Question: Which state is mentioned in the document?
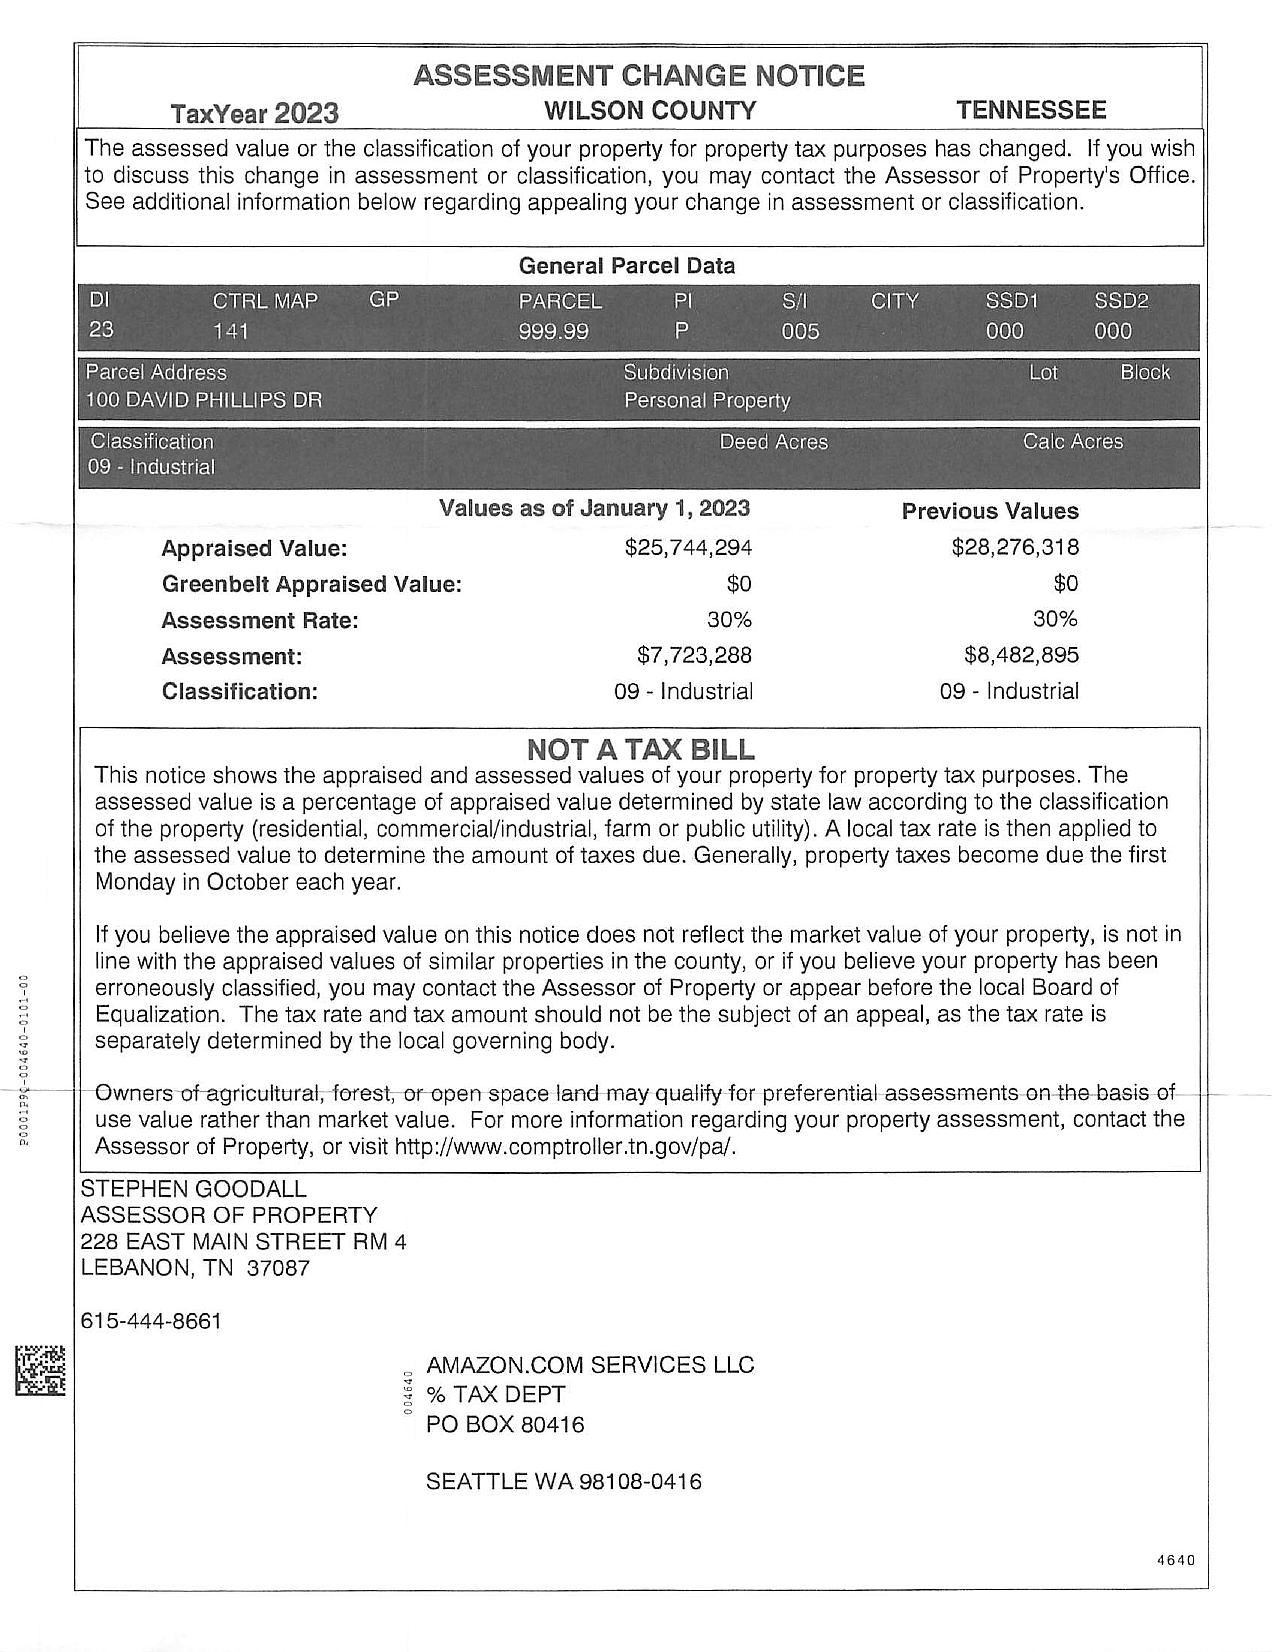
Answer: "TENNESSEE"